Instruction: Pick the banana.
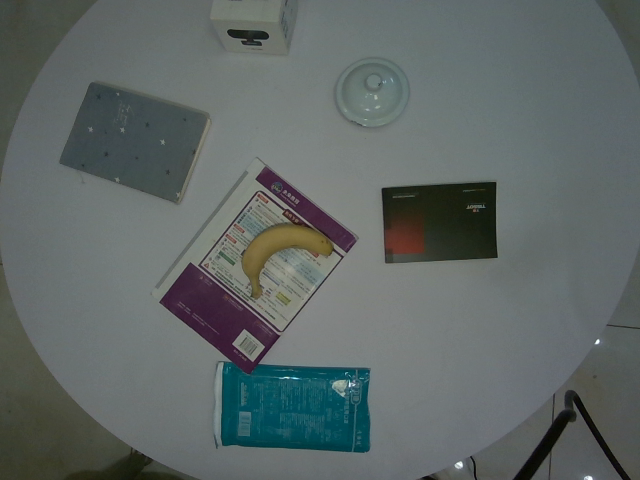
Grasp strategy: vertical